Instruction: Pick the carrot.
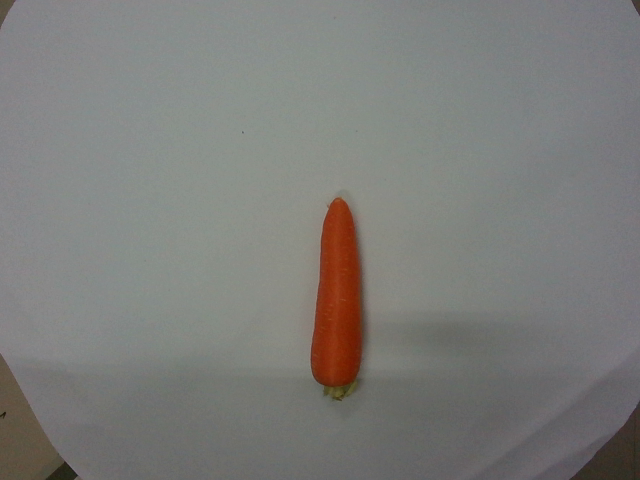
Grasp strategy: vertical